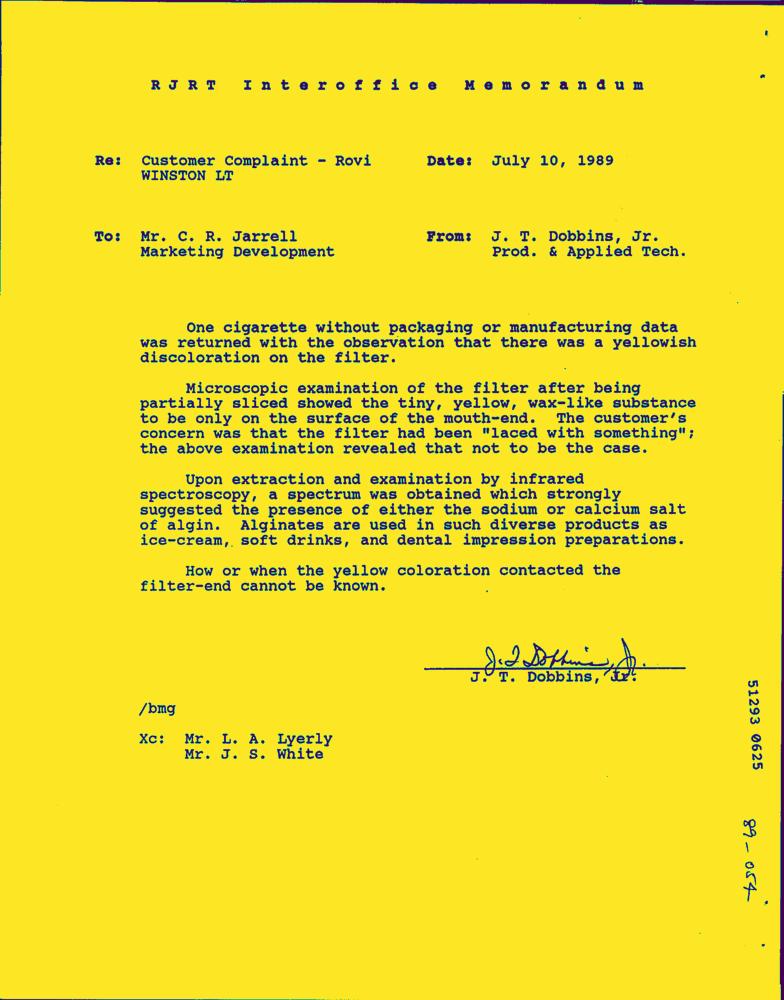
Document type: Letter-Doc